Question: What type of tax is indicated in the document, personal property or real estate?
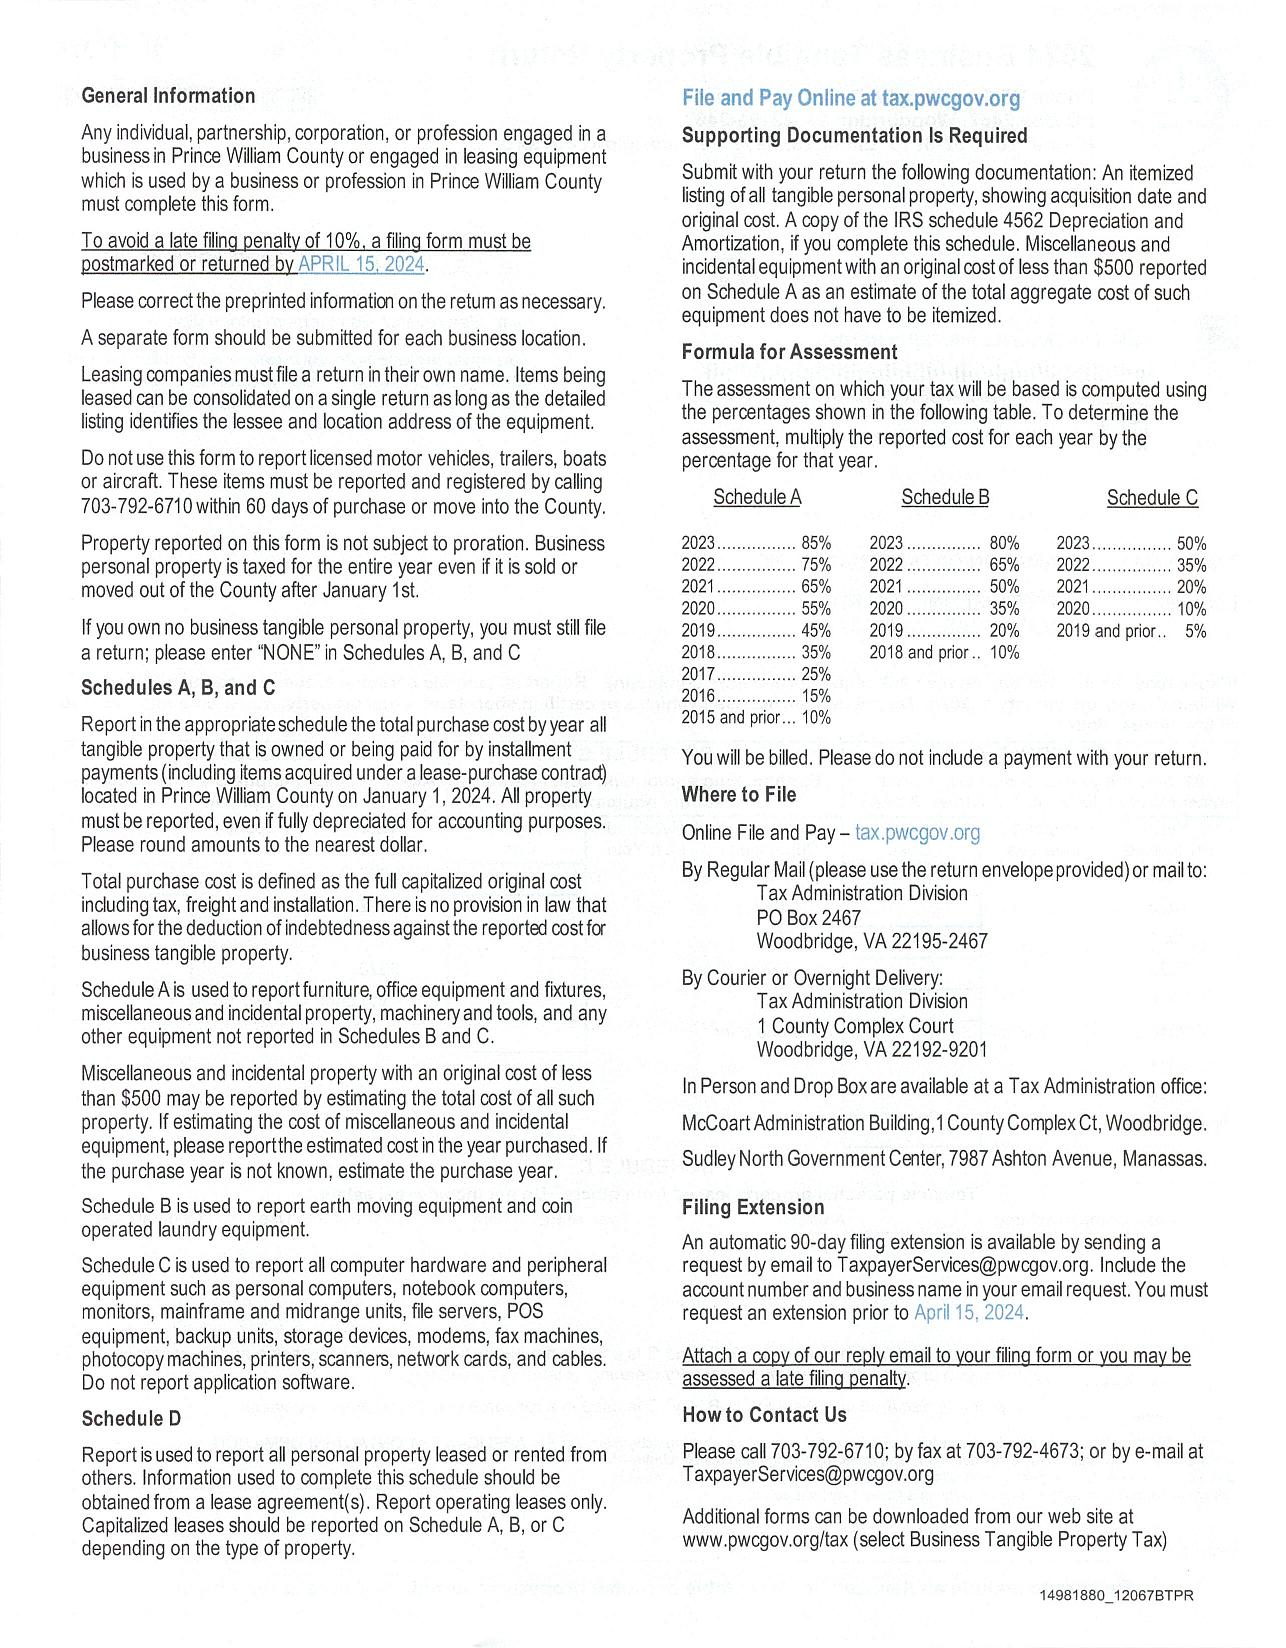
Answer: "Personal Property Tax"